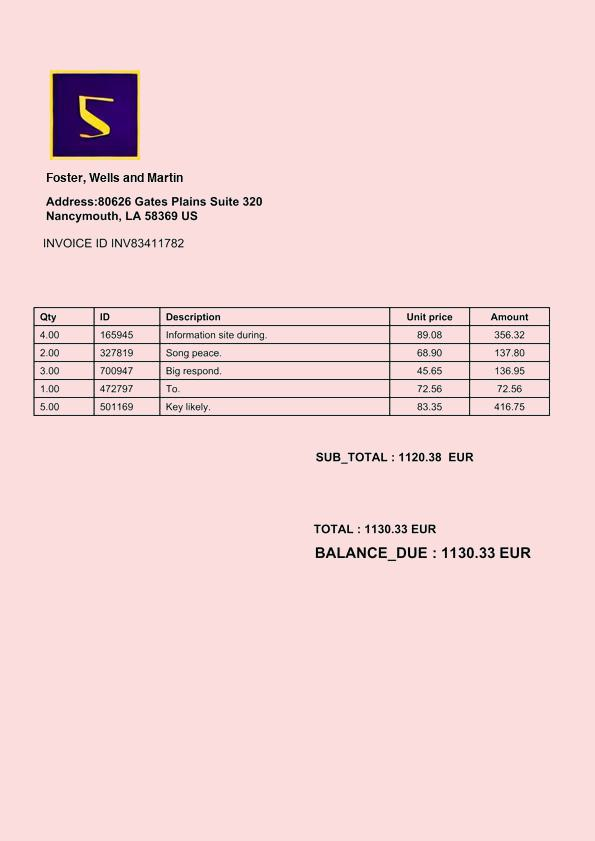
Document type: Invoice